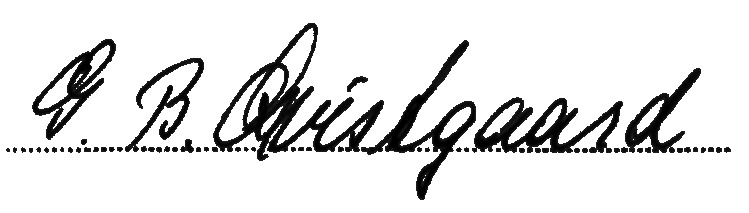
Signature of: georg quistgaard